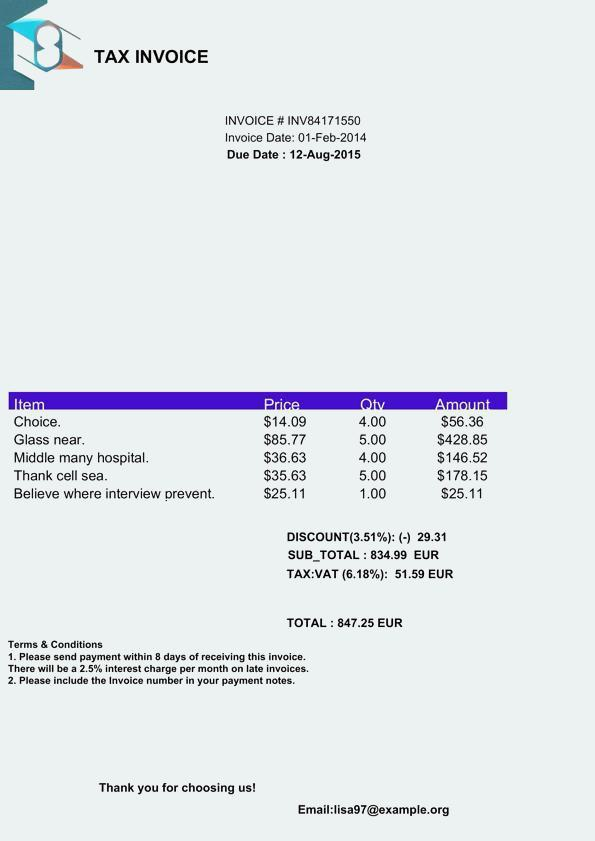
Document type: Invoice